Question: What appears to be the issue?
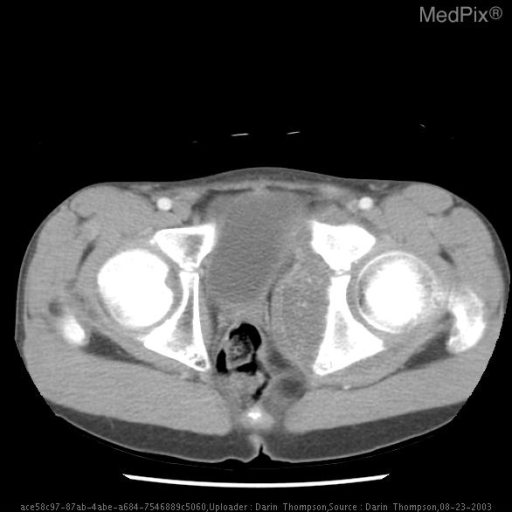
Answer: The findings suggest CT:  enlargement of the left internal pelvic musculature w/ mild sclerosis of the adjacent acetabulum. CT w/ iv contrast shows enlargement of the left pelvic floor musculature with mild sclerosis of the adjacent acetabulum compared with the right.. The patient might have a history of Remote Hx of Bladder Rhabdomyosarcoma.  Now with 2months Of Pelvic Pain , Possible Tumor Recurrence  s/p Chemo & Xrt 5 Yrs Ago.